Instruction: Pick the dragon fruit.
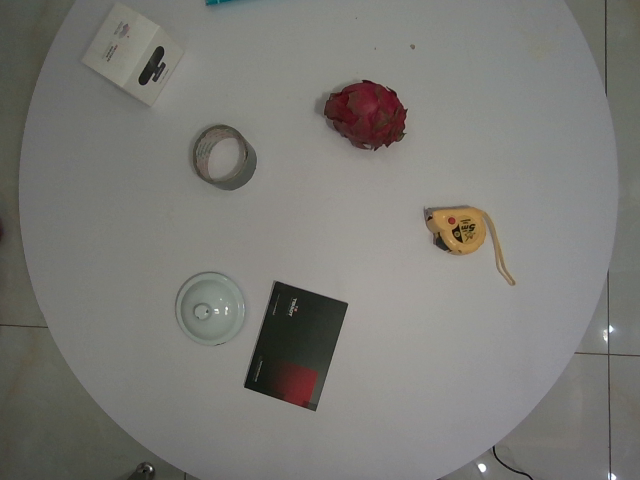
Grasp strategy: vertical